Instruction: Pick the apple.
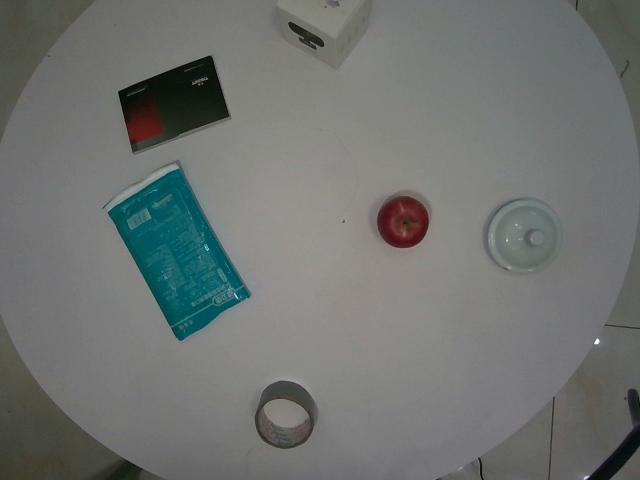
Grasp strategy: vertical